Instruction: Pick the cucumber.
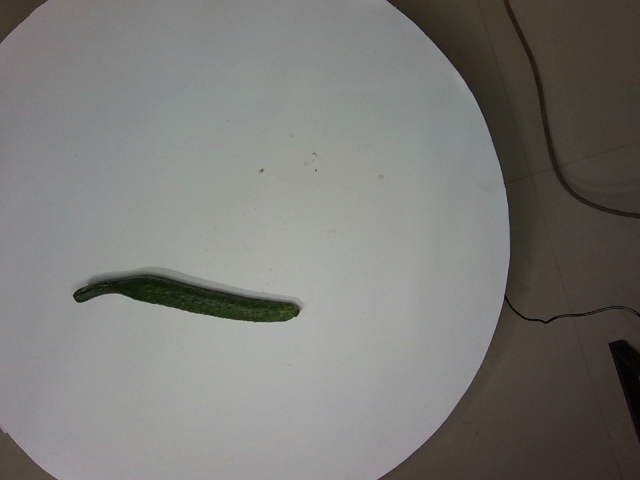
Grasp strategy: vertical